Question: What appears to be the issue?
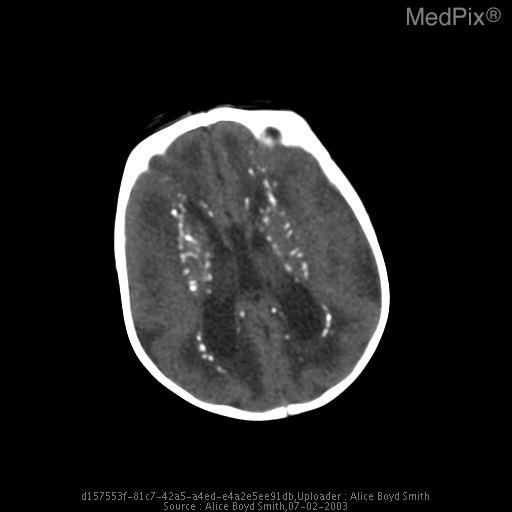
Answer: The findings suggest Noncontrast CT of the head demonstrated periventricular calcifications consistant with congenital cytomegalovirus infection.. Noncontrast axial CT demonstrates ventriculomegaly and periventricular calcifications consistant with congenital CMV infection.. The patient might have a history of Infant with developmental delay..